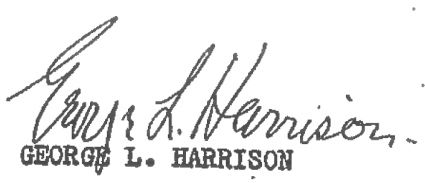
Signature of: george l harrison